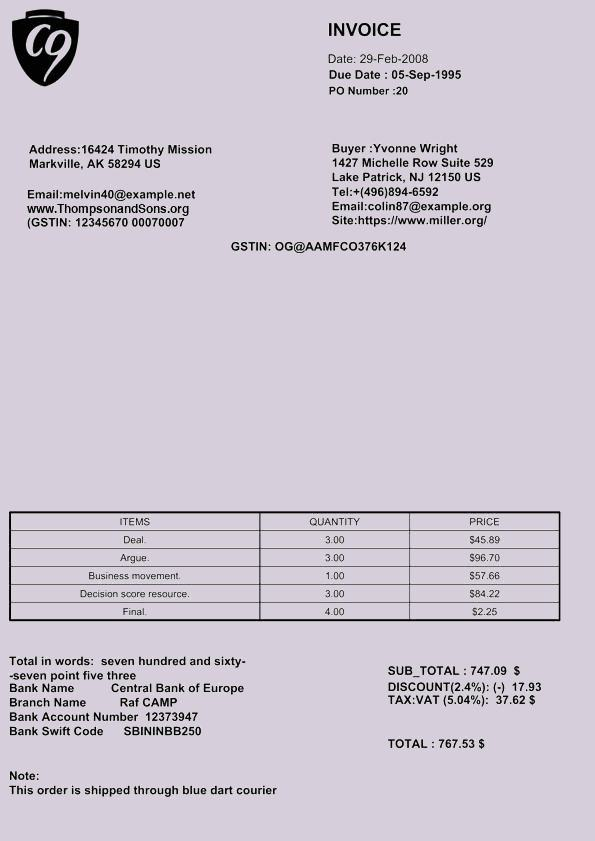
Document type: Invoice